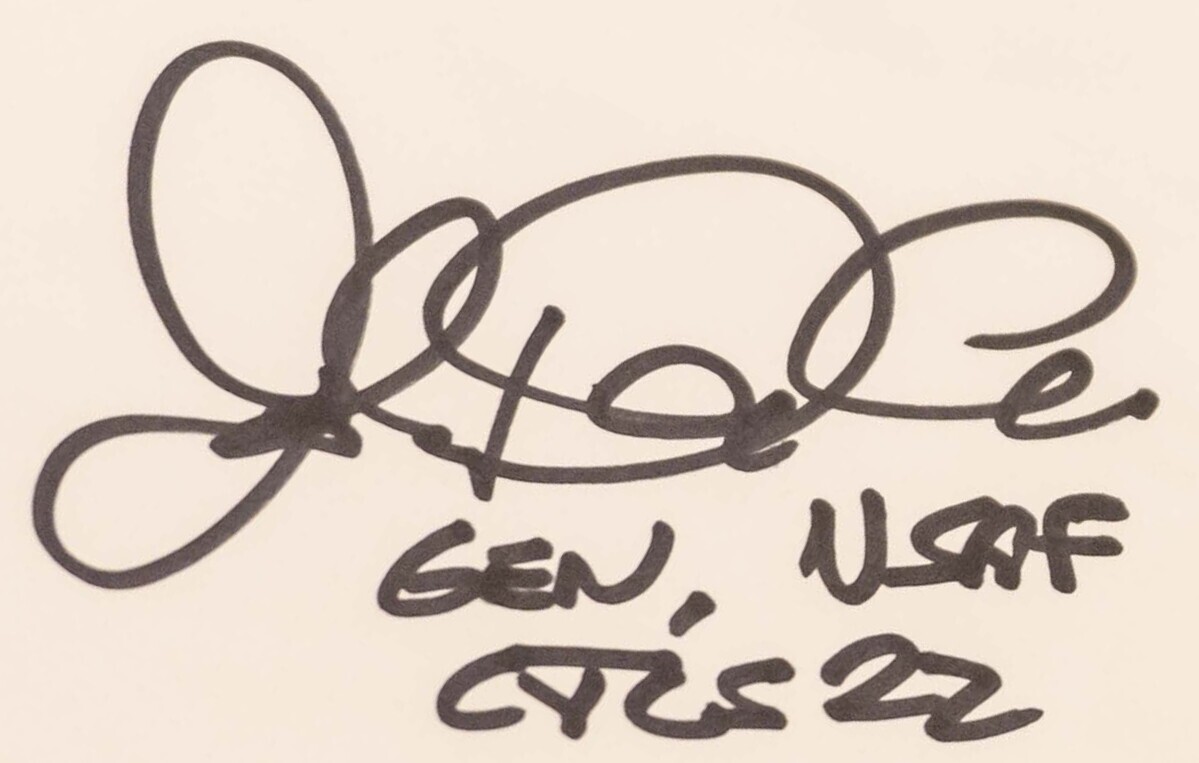
Signature of: dan caine